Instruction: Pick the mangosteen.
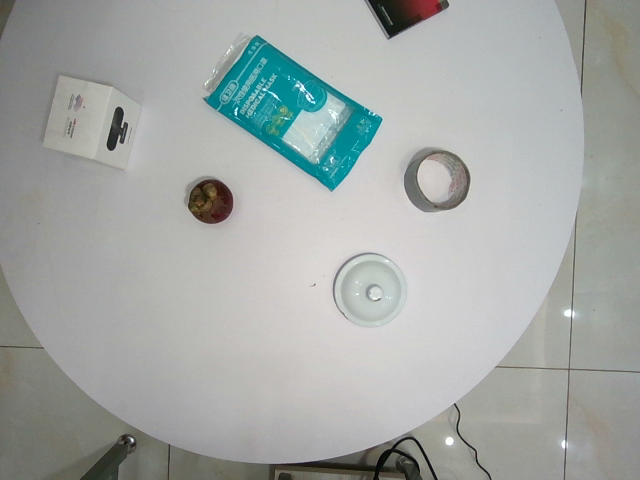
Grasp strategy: vertical